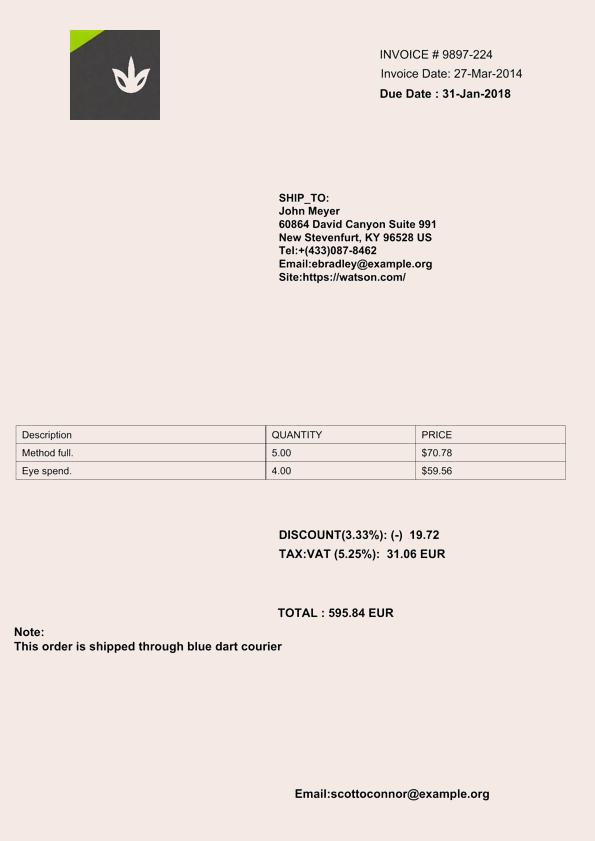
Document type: Invoice